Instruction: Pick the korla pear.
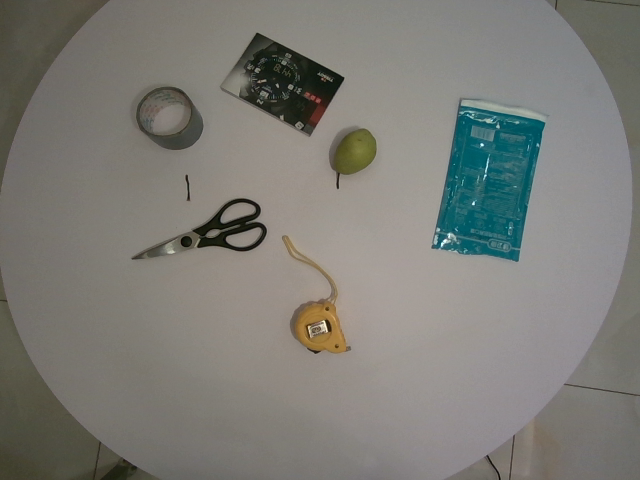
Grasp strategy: vertical